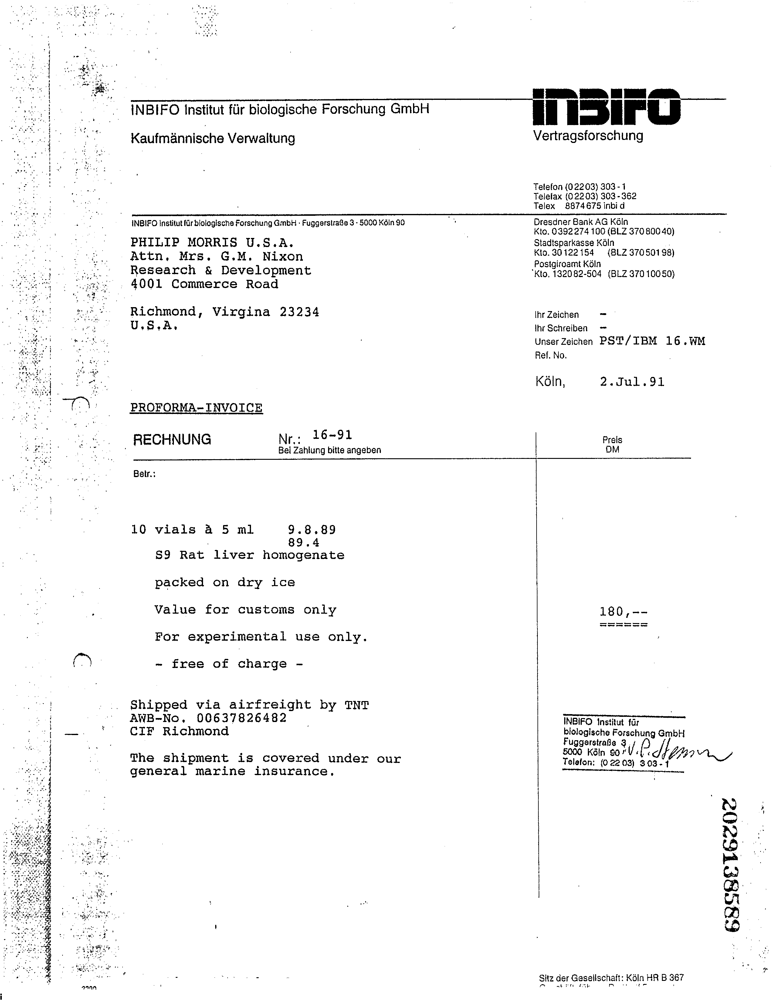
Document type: Invoice